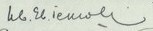
Signature of: ivan evstratiev geshov